Question: How does the patient history play a role?
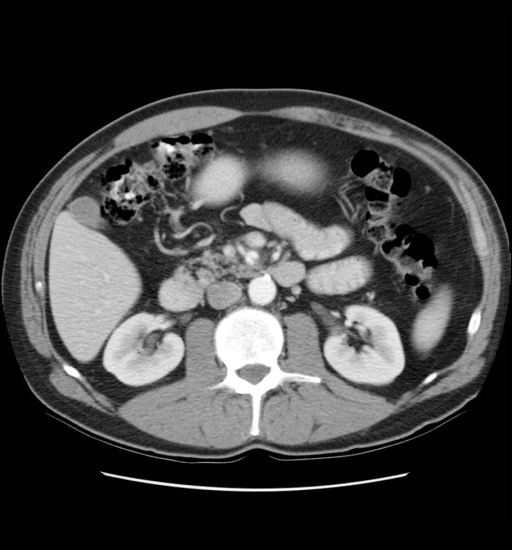
Answer: The patient's history of 47 year old, with 12 day hx of steadily worsening, crampy abdominal pain.  Pt reported experiencing sudden onset of pain on the morning of 01 Jan and worsening over the course of day.  Pt presented to local ED and underwent CT and US (both negative), was diagnosed with viral vs bacterial gastroenteritits, and released.  Pt and family returned to his geographical home, however the pain did not subside, and pt presented to the local hospital 2 days later (9 days prior to current presentation).  Pt was seen in the family health clinic and was referred to GI for workup and treatment for gastric ulcer.  He was started on prevacid and zantac, and sent home.  H pylori test at that time was negative.  The pain did not improve over the course of the next several days, and steadily worsened.  He stated that eating made it worse, and that curling into a fetal position helped.  On the morning of 13 Jan he presented to the ED again, stating that the pain peaked the night before, and the pain is as low as it has been in days.  Negative nausea or vomiting.  + fever and chills on initial presentation 01Jan, however currently afebrile. is key in understanding the case.